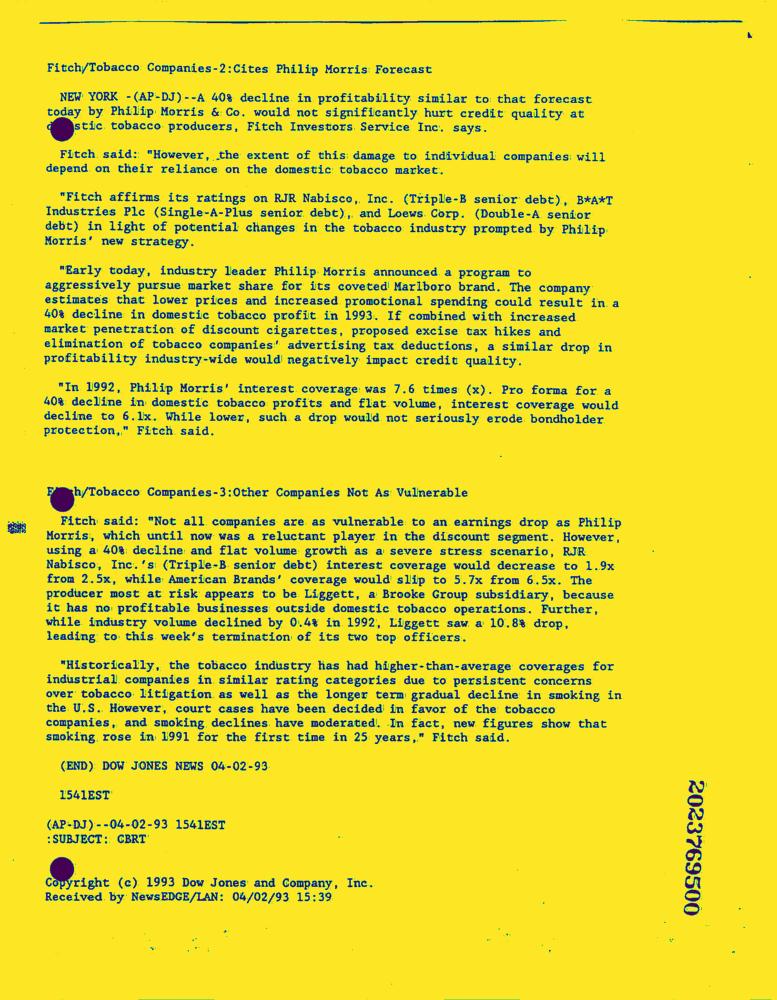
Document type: News-Article